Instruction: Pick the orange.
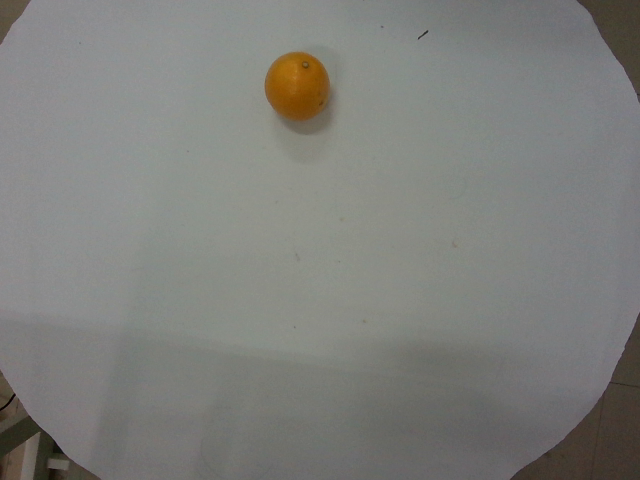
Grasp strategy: vertical